Question: Describe the condition in detail:
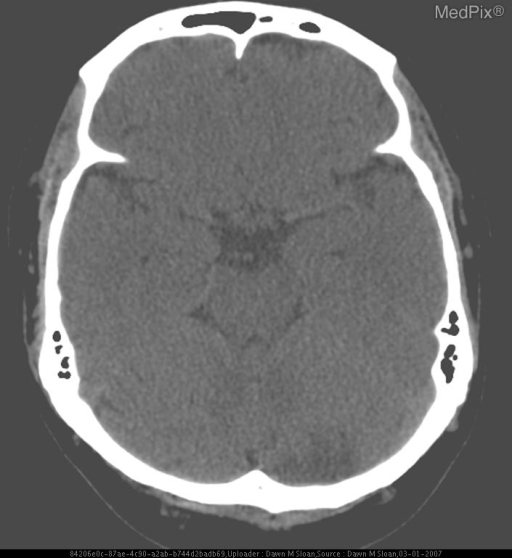
Answer: The disease is discussed as: Posterior Inferior Cerebellar Artery Infarction

The posterior inferior cerebellar artery (PICA) territory includes all of the posteroinferior cerebellum, the ipsilateral cerebellar tonsil, and the ipsilateral inferior vermis.  The PICA also frequently supplies the posterolateral medulla and infarction in this location results in the lateral medullary syndrome or the so-called Wallenberg syndrome.  The clinical manifestations and structures affected in Wallenberg's syndrome include:

Ipsilaterally:
-preganglionic Horner syndrome (descending reticulospinal tracts to cord sympathetics)
-ataxia (cerebellum, inferior peduncle)
-facial pain, numbness, impaired sensation (CN V nucleus, spinal tract)
-dysphagia, hoarseness, diminished gag reflex (CN's IX and X)
-diminished taste (CN IX nucleus and solitary tract)
-vertigo, nausea, vomiting (vestibular nuclei and connections)
-nystagmus, diplopia, oscillopsia (restiform body, inferior and medial vestibular nuclei)
-hiccups

Contralaterally:
-numbness, decreased pain and temperature in trunk and extremities (spinothalamic tract)

The variability in vascular supply of the cerebellum and medulla is reflected by PICA infarcts.  Sometimes a PICA infarct produces the classic Wallenberg syndrome described above while others may spare the medulla.  Single PICA branch occlusions can affect a very small area.